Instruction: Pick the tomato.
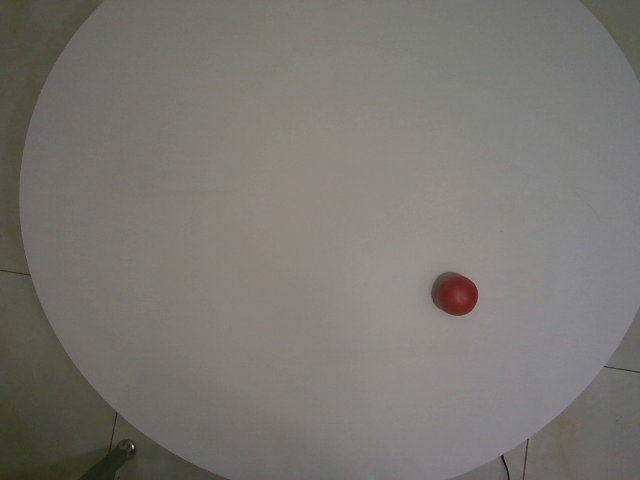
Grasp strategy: vertical